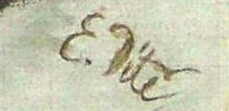
Signature of: emanuel dítě jr